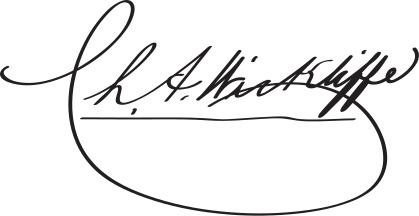
Signature of: charles a wickliffe